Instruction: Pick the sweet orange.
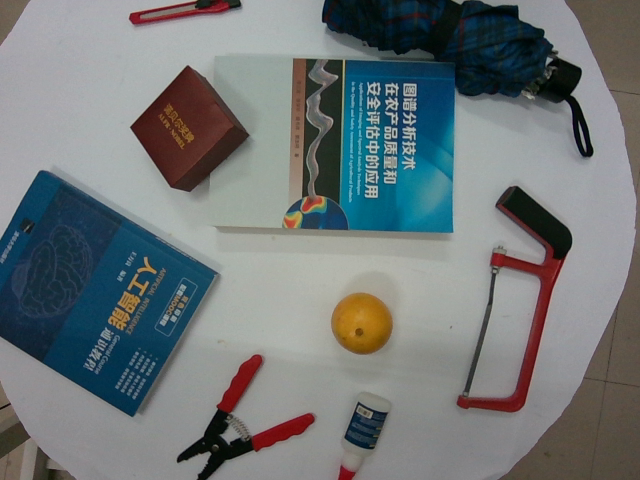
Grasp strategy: vertical